Question: What could the diagnosis suggest?
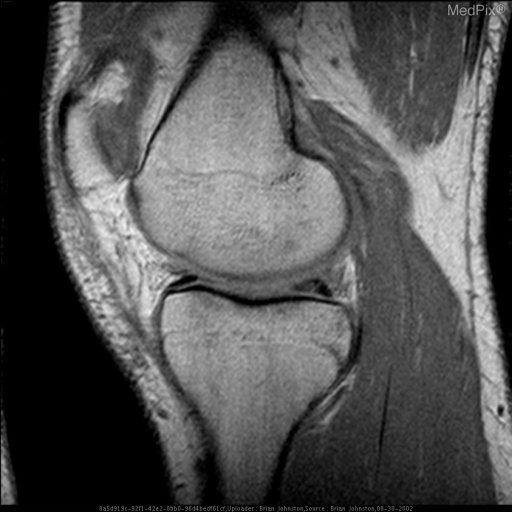
Answer: The possible diagnosis includes Knee, medial meniscus tear.